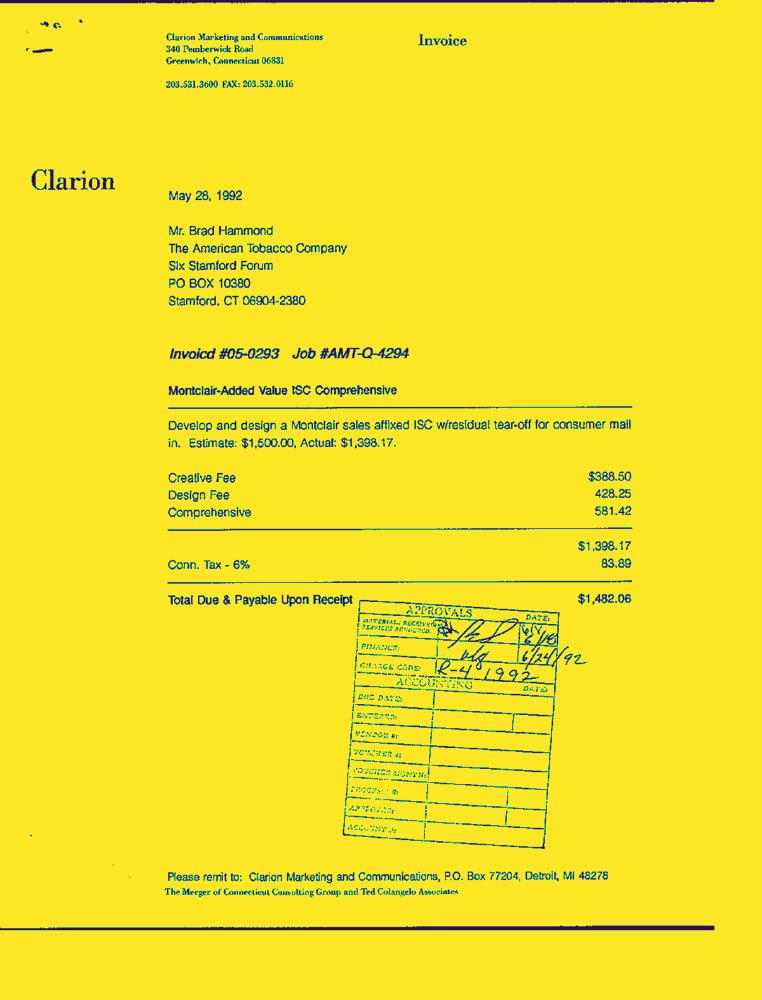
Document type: Invoice-Doc